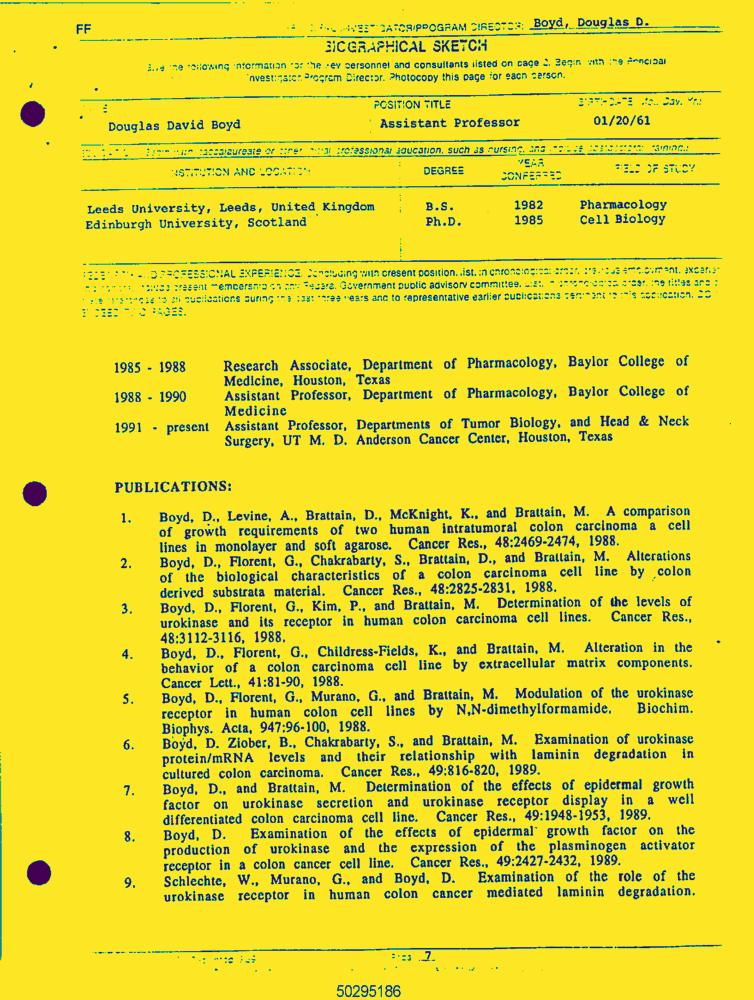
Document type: Resume-Doc